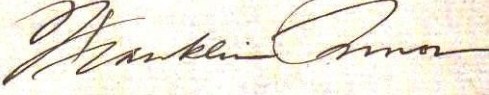
Signature of: franklin simon